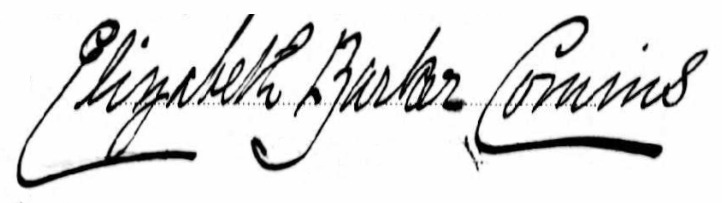
Signature of: elizabeth b comins